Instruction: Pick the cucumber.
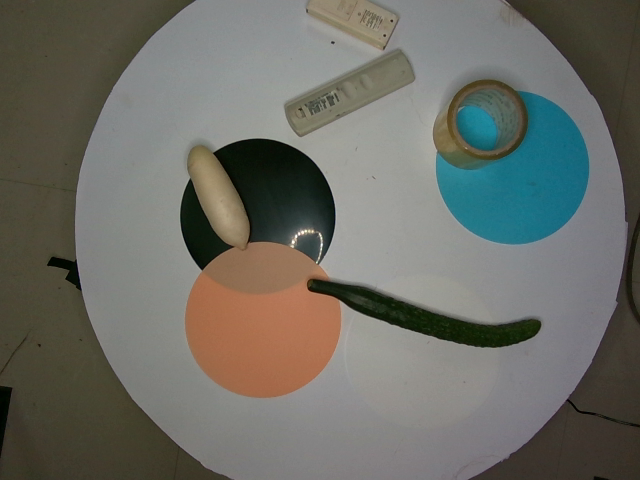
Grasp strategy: vertical